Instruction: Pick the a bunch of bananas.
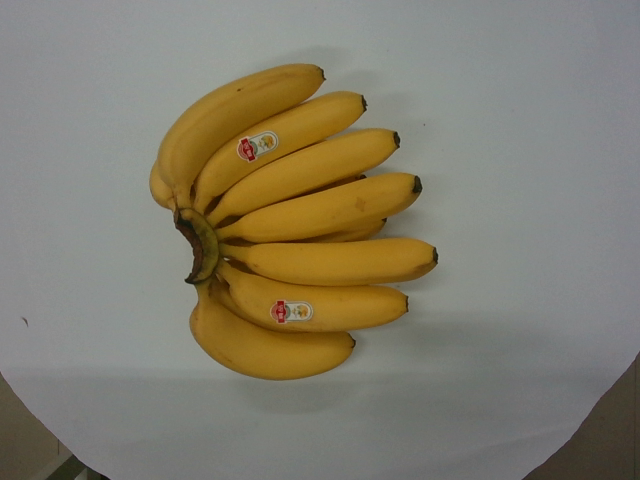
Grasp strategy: vertical